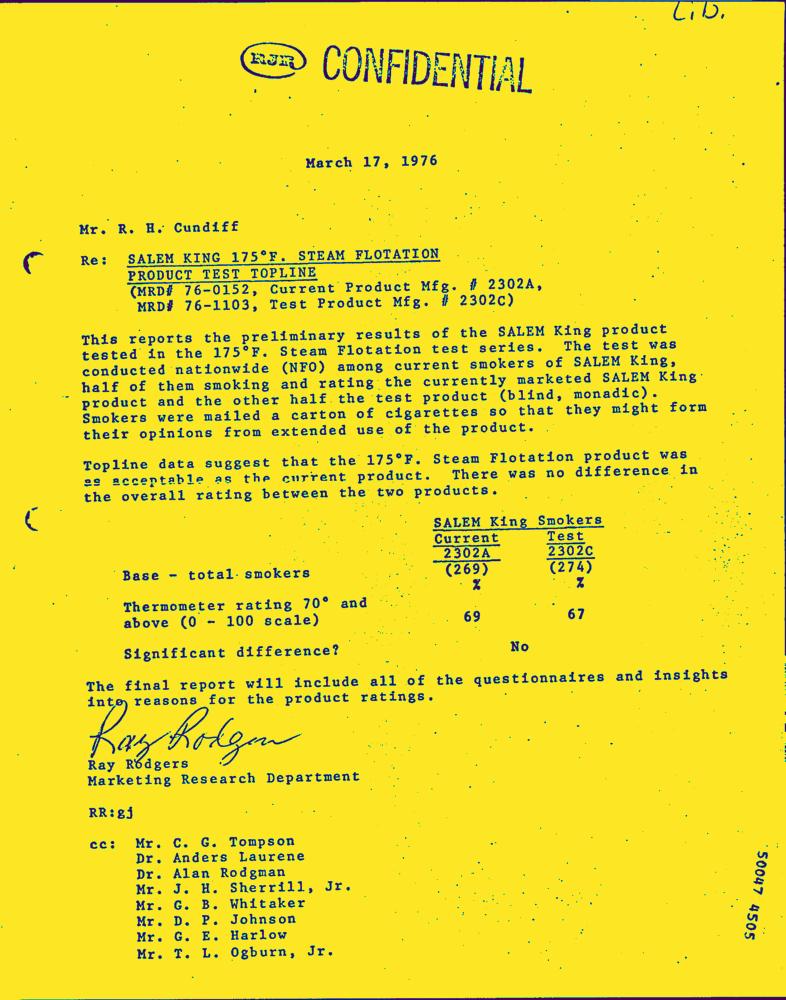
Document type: Letter-Doc